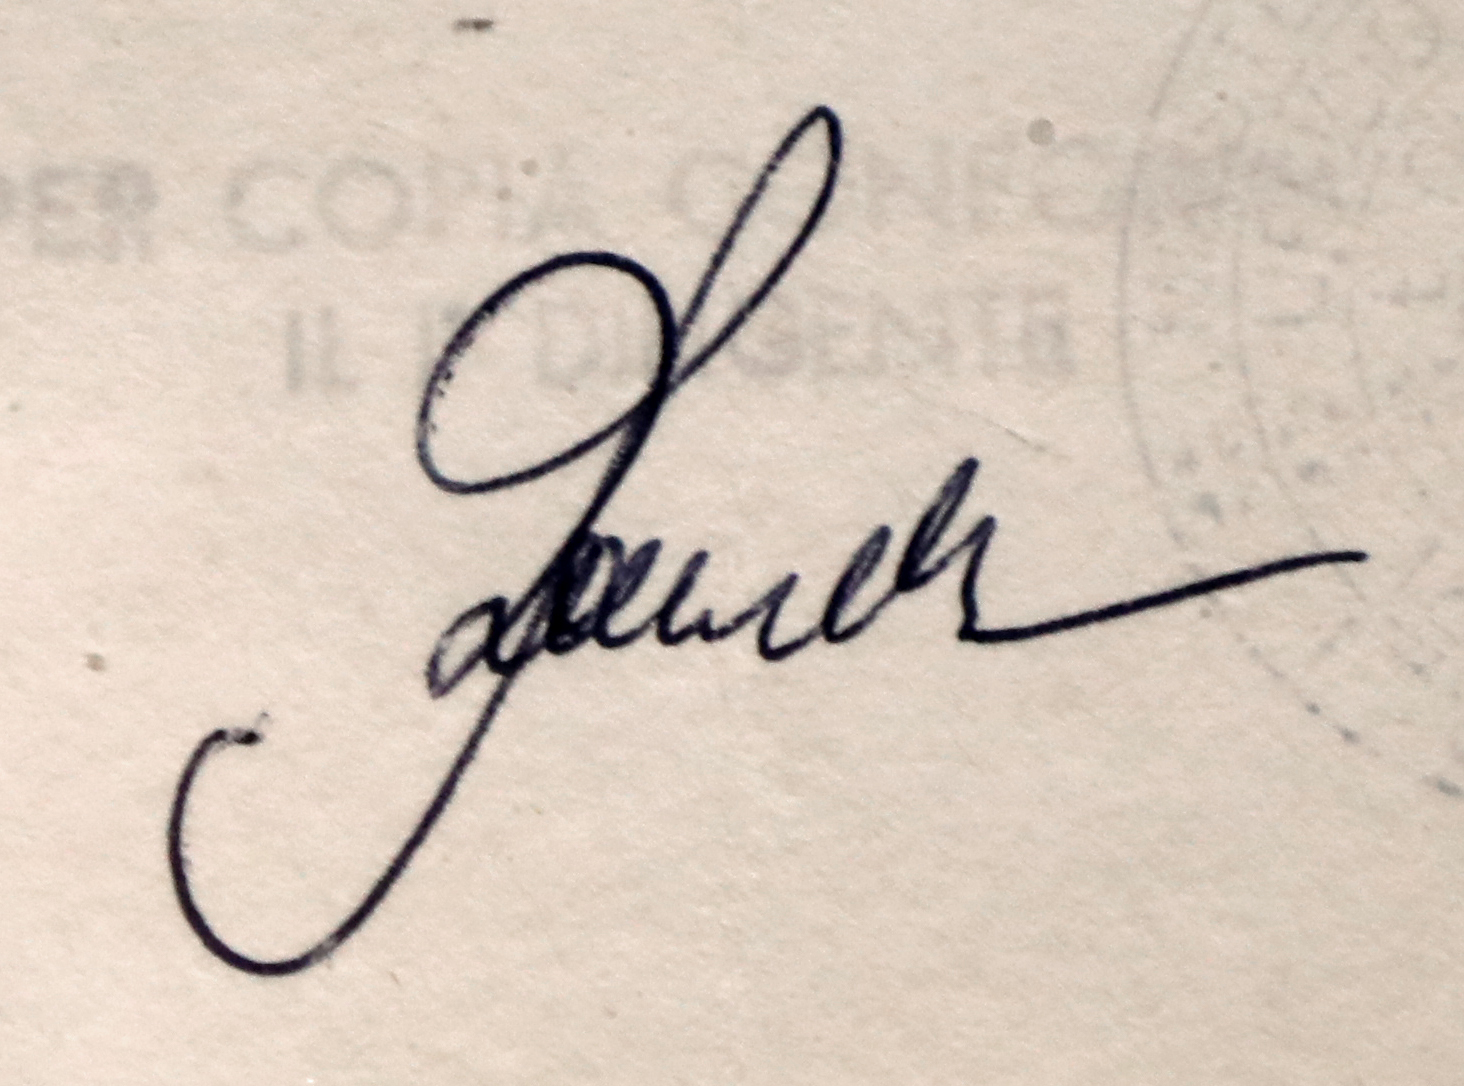
Signature of: sandro pertini